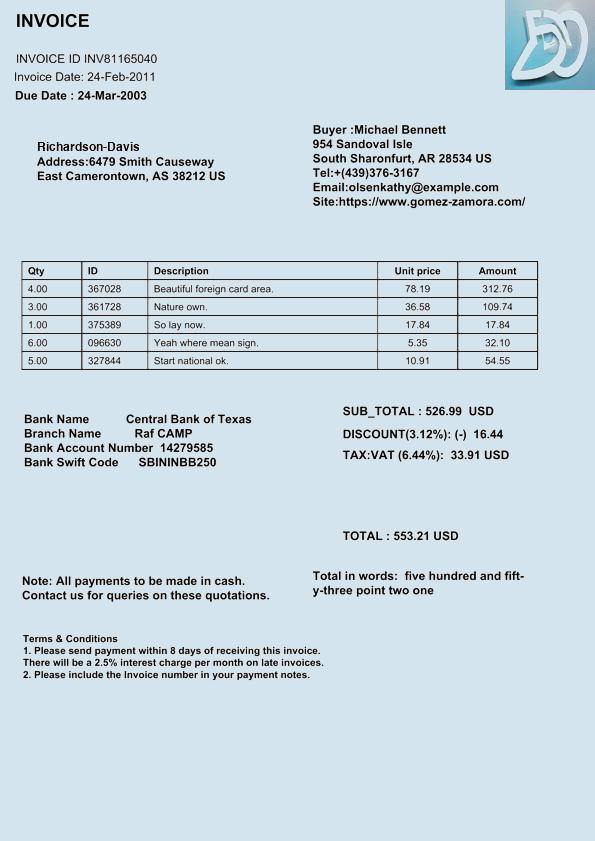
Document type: Invoice